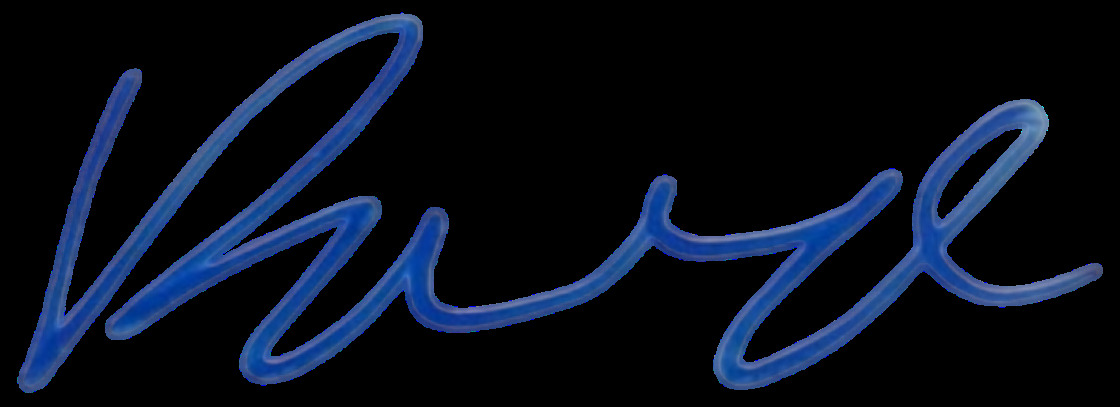
Signature of: paige